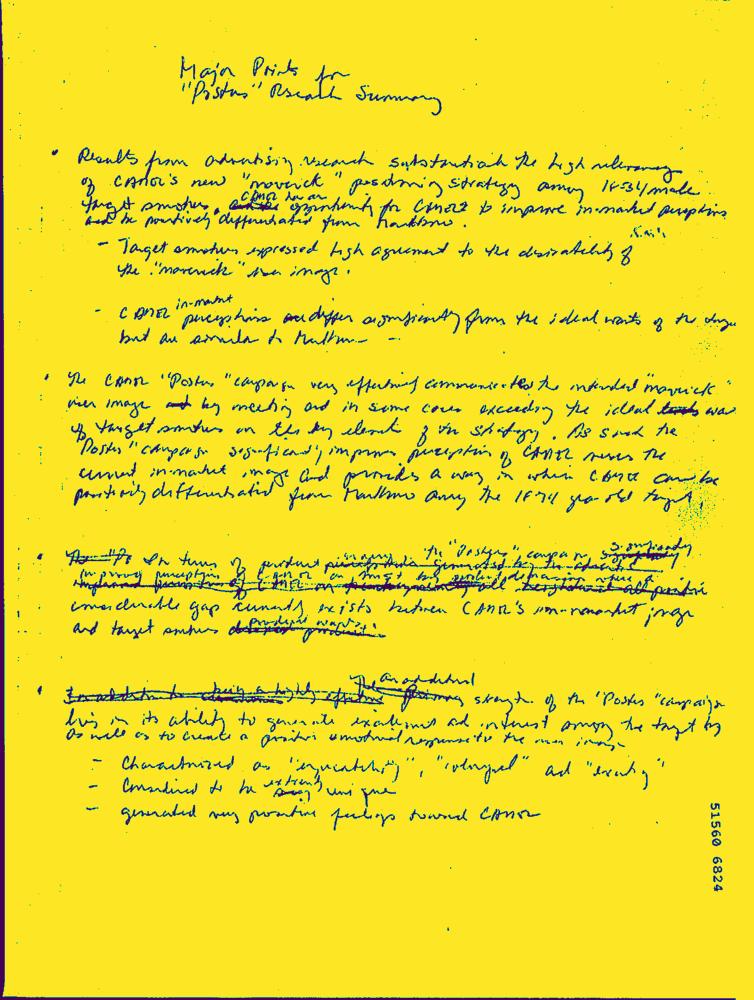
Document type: Hand-Written